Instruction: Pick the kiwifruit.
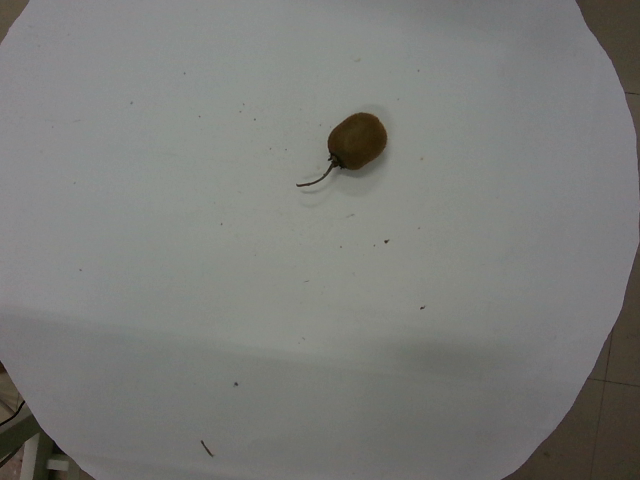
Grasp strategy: vertical